Patient: Female, age 55
A 55-year-old Caucasian female with past medical history of gastroesophageal reflux disease, mild intermittent asthma, anxiety and panic attacks, moderately large hiatal hernia, primary hypothyroidism, and chronic low back pain presented to the emergency department with complaints of increasing dyspnea since the last 6 month period. The dyspnea has started insidiously and gradually worsened. She noted a decrease in her exercise tolerance. Pt denied any orthopnea and paroxysmal nocturnal dyspnea. She also complained of chronic cough that was productive of moderate amounts of whitish sputum. Pt denied any recent fevers, hemoptysis, and weight loss. She did not have any recent history of travel or sick contacts. She had a 30 pack year of smoking history which she quit about a year before presentation. Her occupational history was noncontributory to the presentation.
At the time of presentation her vitals were: temp of 37.6 C, pulse rate of 64 beats/min regular, respiratory rate of 20 breaths/min, and oxygen saturation of 92% breathing on 2 L nasal cannula. On physical examination, she was an obese Caucasian female who looked her stated age. Notable pertinent positives on the examination included a thick neck and dry crackles with Velcro rales auscultated at the bases of both lungs. Remainder of the examination was unremarkable. Review of the previous records from our institution and other institutions indicated that the patient had multiple admissions with similar complaints in the past. Provisional diagnosis during these admissions were either community acquired pneumonia or hospital acquired pneumonia.
On this admission, the patient was also initially started on antibiotics but she only noted minimal improvement in her symptoms. Further workup was conducted to identify the cause. Human immunodeficiency virus testing was negative. Tests for other infectious processes such as tuberculosis, Streptococcal, and Legionella pneumonia were negative. Angiotensin converting enzyme level was normal and there was no evidence of pulmonary embolism on imaging. Serial computerized axial tomography scans (CAT scans) demonstrated interstitial lung involvement with patchy bilateral ground glass opacities and mediastinal lymphadenopathy. The infiltrates were progressively worsening on repeated CAT scans Fig. 1 demonstrating X- ray and Fig. 2, Fig. 3, Fig. 4 - CAT scans.
Patient finally underwent a video-assisted thoracoscopy for biopsy of the lung. Pathology revealed patchy organizing fibrosis with acute on chronic inflammation, microabscess formation, and foreign body granulomas with demonstration of frank vegetable matter in the lungs. Acid-fast stain test and Grocott's methenamine silver stain were negative. Findings were compatible with chronic microaspirations likely propagated by hiatal hernia causing idiopathic pulmonary fibrosis. The patient was referred for surgical repair of the hiatal hernia.
Keywords: diffuse parenchymal lung disease, hiatal hernia, micro aspirations
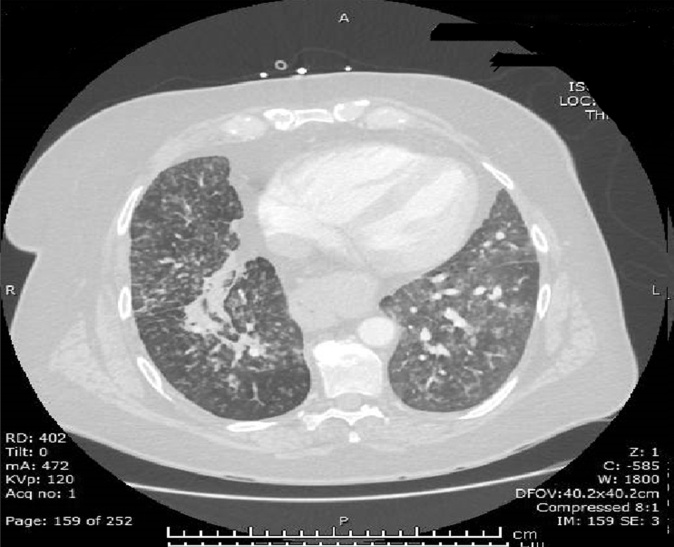
Image caption: CT: lung windows: diffuse bilateral interstitial infiltrates, with tree in bud configuration. There re patchy ground glass changes seem throughout, with focal consolidation within the right mid to lower lung zone.